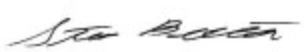
Signature of: steve bennett